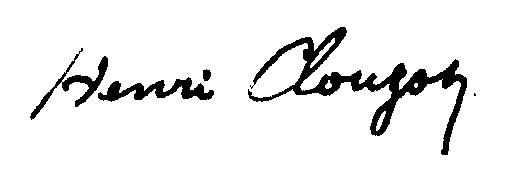
Signature of: henri clouzot